Question: What is the potential diagnosis?
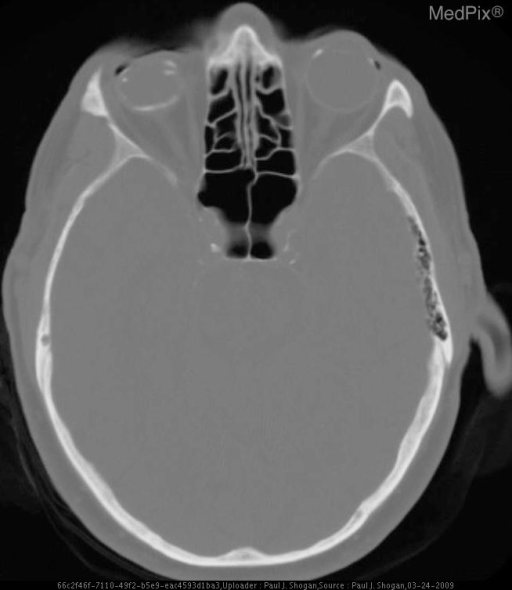
Answer: The possible diagnosis includes •  Benign globe calcification
•  Retinoblastoma
•  Radiation therapy (e.g. for pituitary, other skull base tumor)
•  Retinal astrocytic hamartoma (Tuberous Sclerosis)
•  Toxocara canii or other parasitic infection.